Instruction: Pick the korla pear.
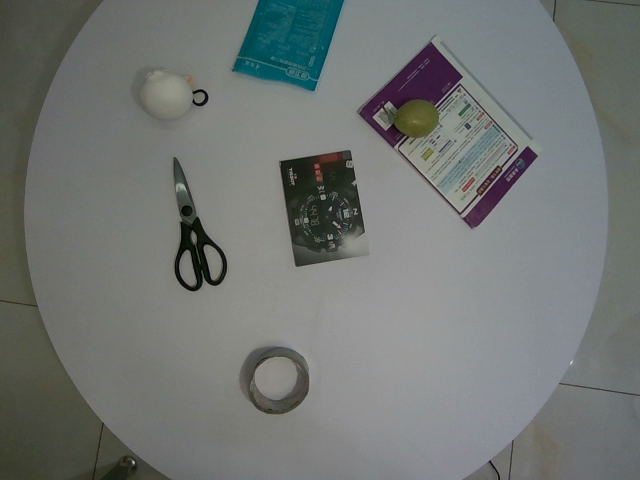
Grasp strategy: vertical